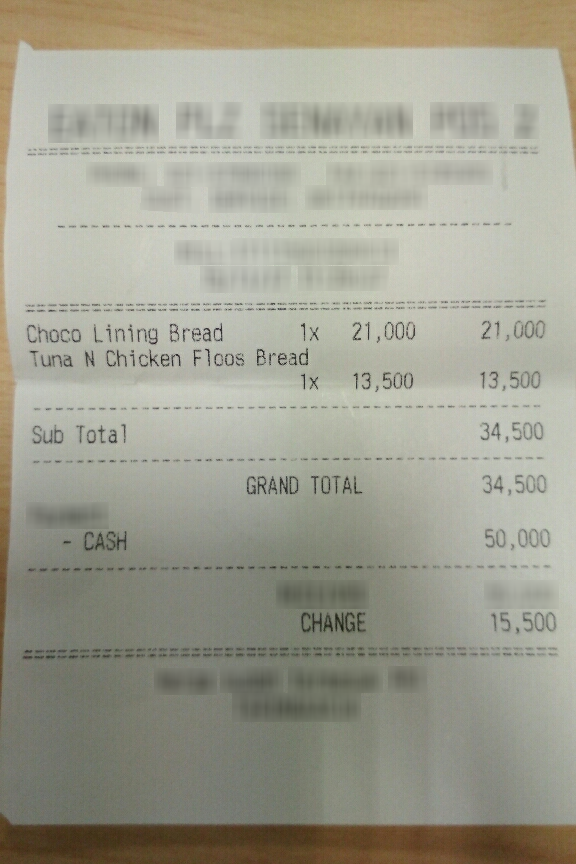
Number of items: 2
Subtotal: 34,500
Total: 34,500
OCR text regions:
text: GRAND
text: TOTAL
text: 34,500
text: CASH
text: 50,000
text: CHANGE
text: 15,500
text: Sub
text: Total
text: 34,500
text: Choco
text: Lining
text: Bread
text: 1x
text: 21,000
text: 21,000
text: Tuna
text: N
text: Chicken
text: Floos
text: Bread
text: 1x
text: 13,500
text: 13,500